Question: In what way does the history help explain the case?
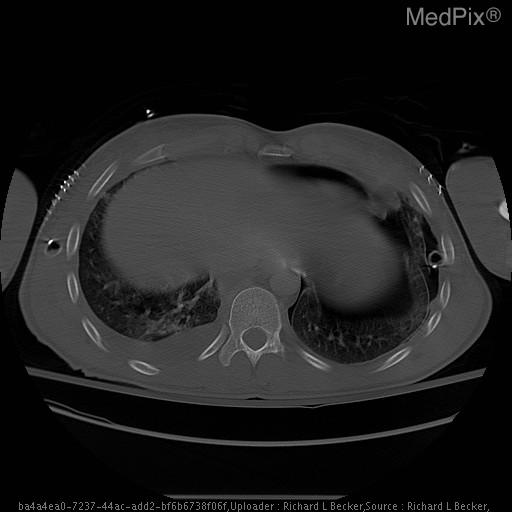
Answer: The patient's history of 22 y.o. man with a history of polytrauma, gun shot wound to chest, 2 weeks ago, status post multiple right thoracostomy tube placements. is key in understanding the case.